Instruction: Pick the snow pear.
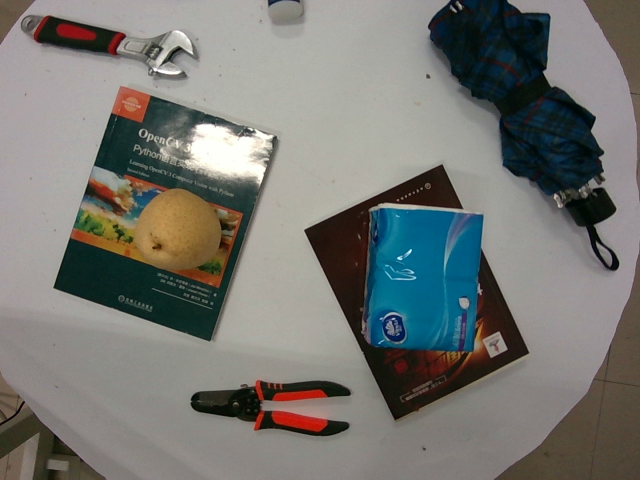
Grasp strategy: vertical